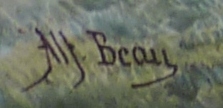
Signature of: alfred beau